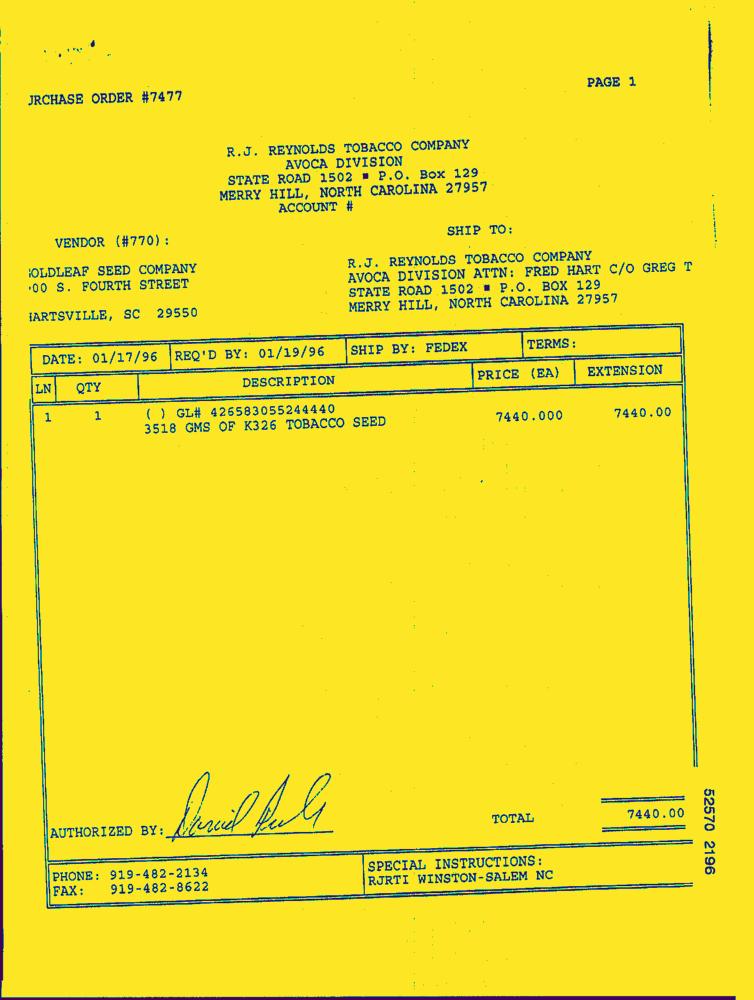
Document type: Invoice-Doc